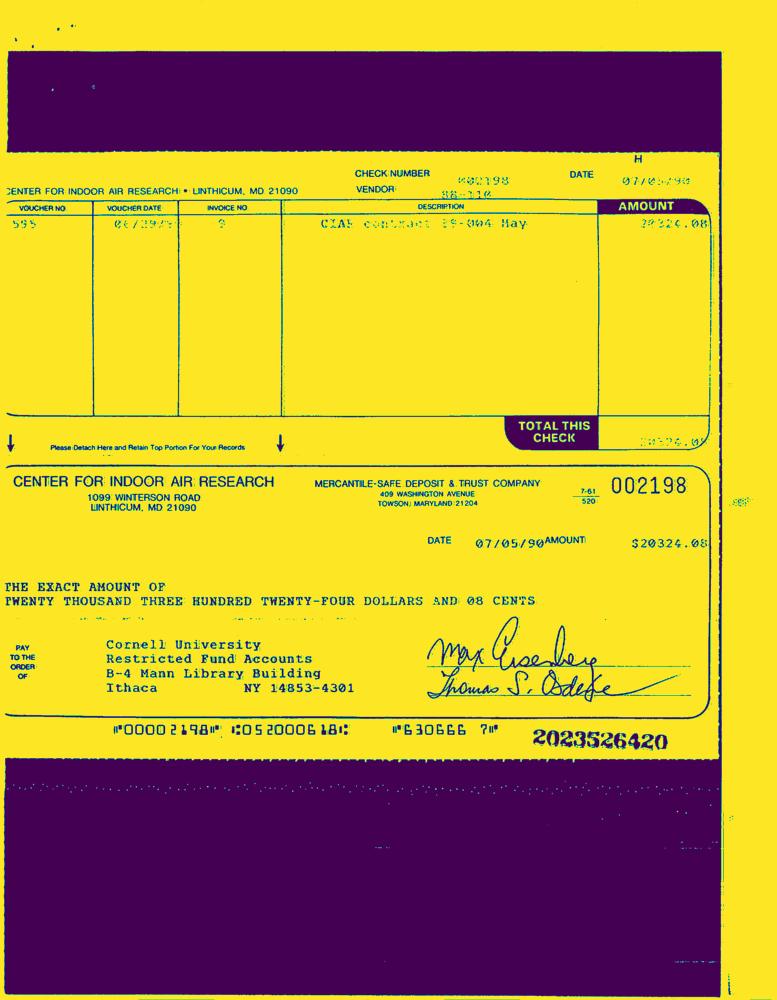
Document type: Invoice-Doc